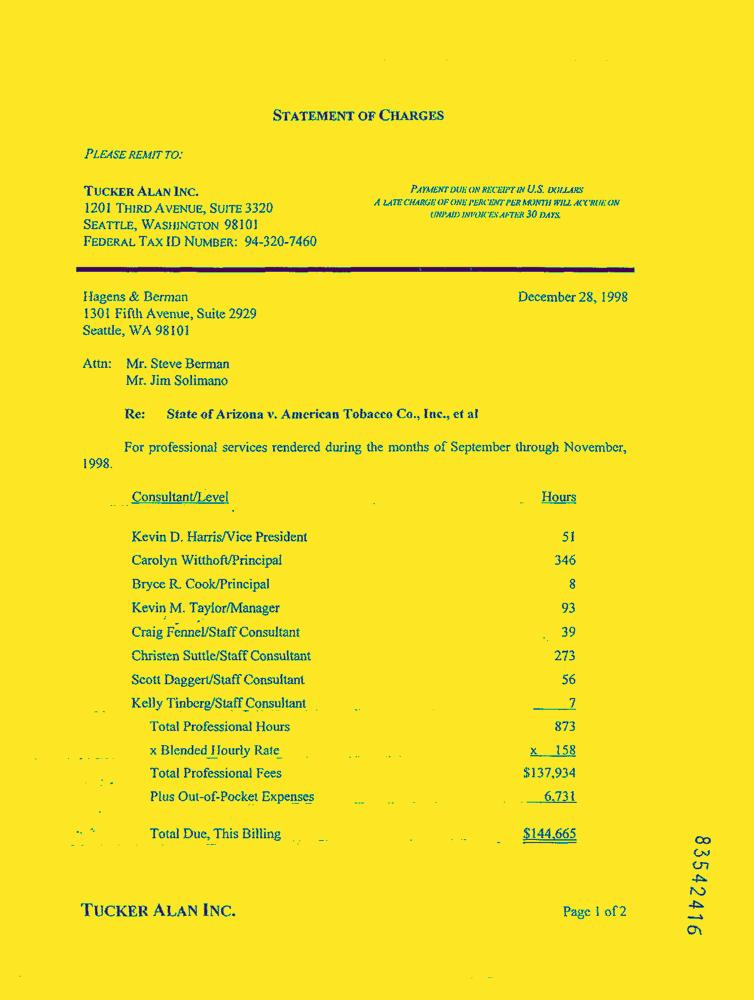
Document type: Invoice-Doc